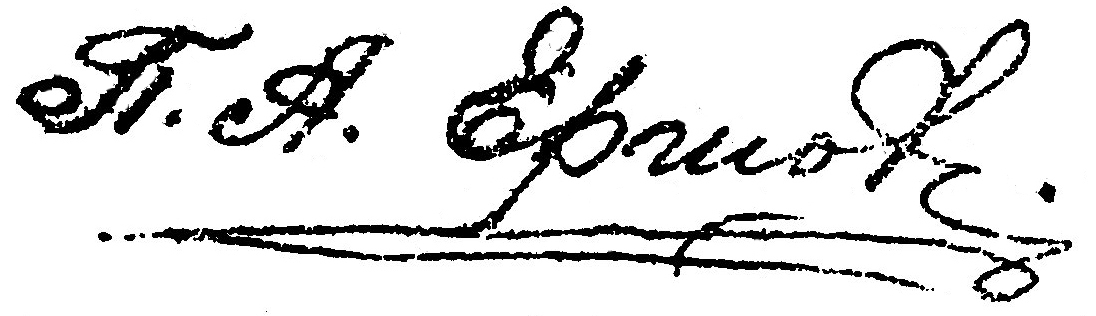
Signature of: pyotr yershov